Question: How is the history relevant to the case?
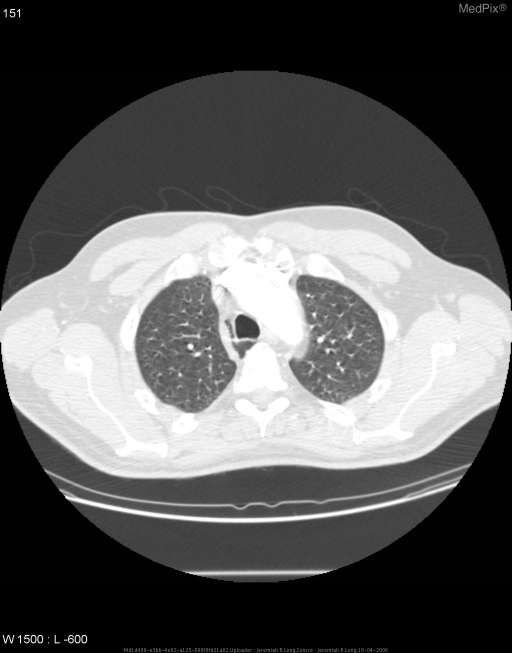
Answer: The patient's history of 45 year old male with recent diagnosis of gastric carcinoma undergoing staging CT. is key in understanding the case.